Question: Can you provide the account number mentioned in the document?
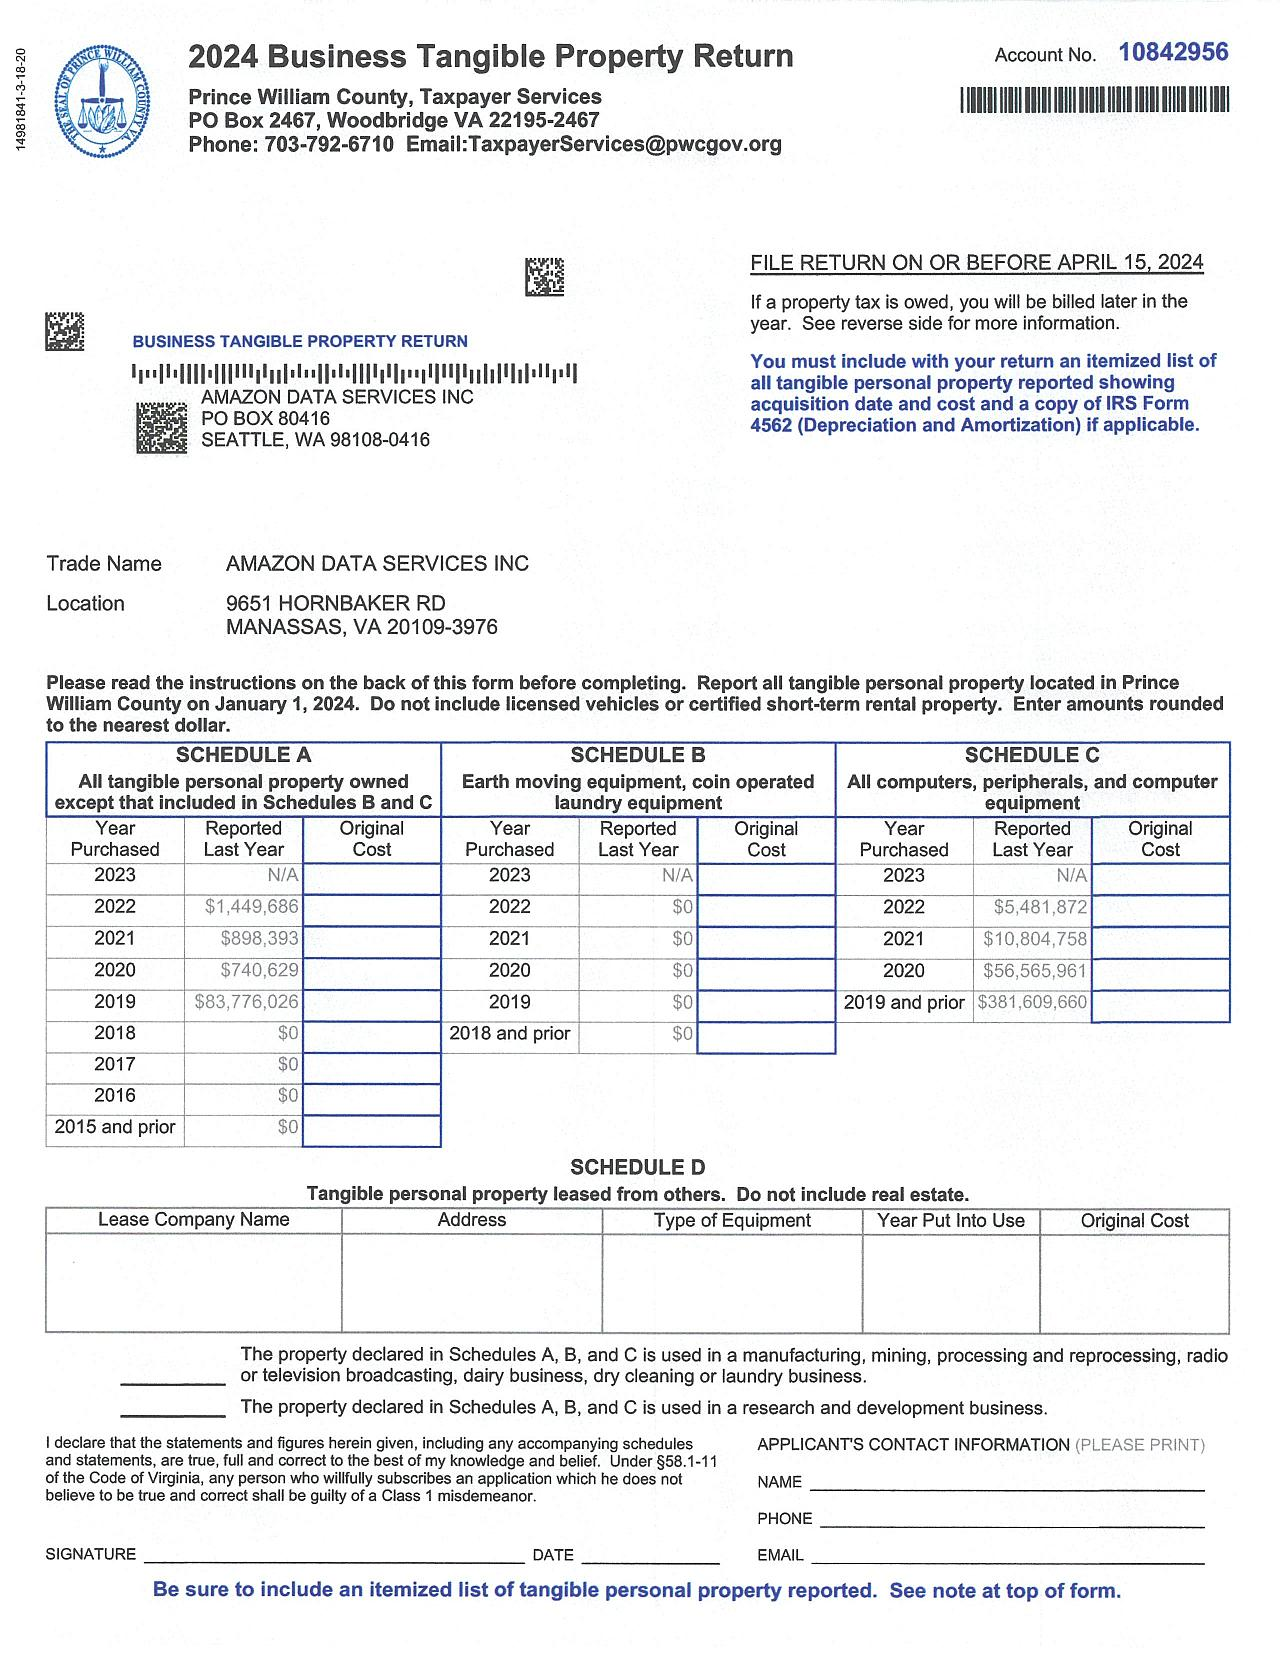
Answer: "10842956"